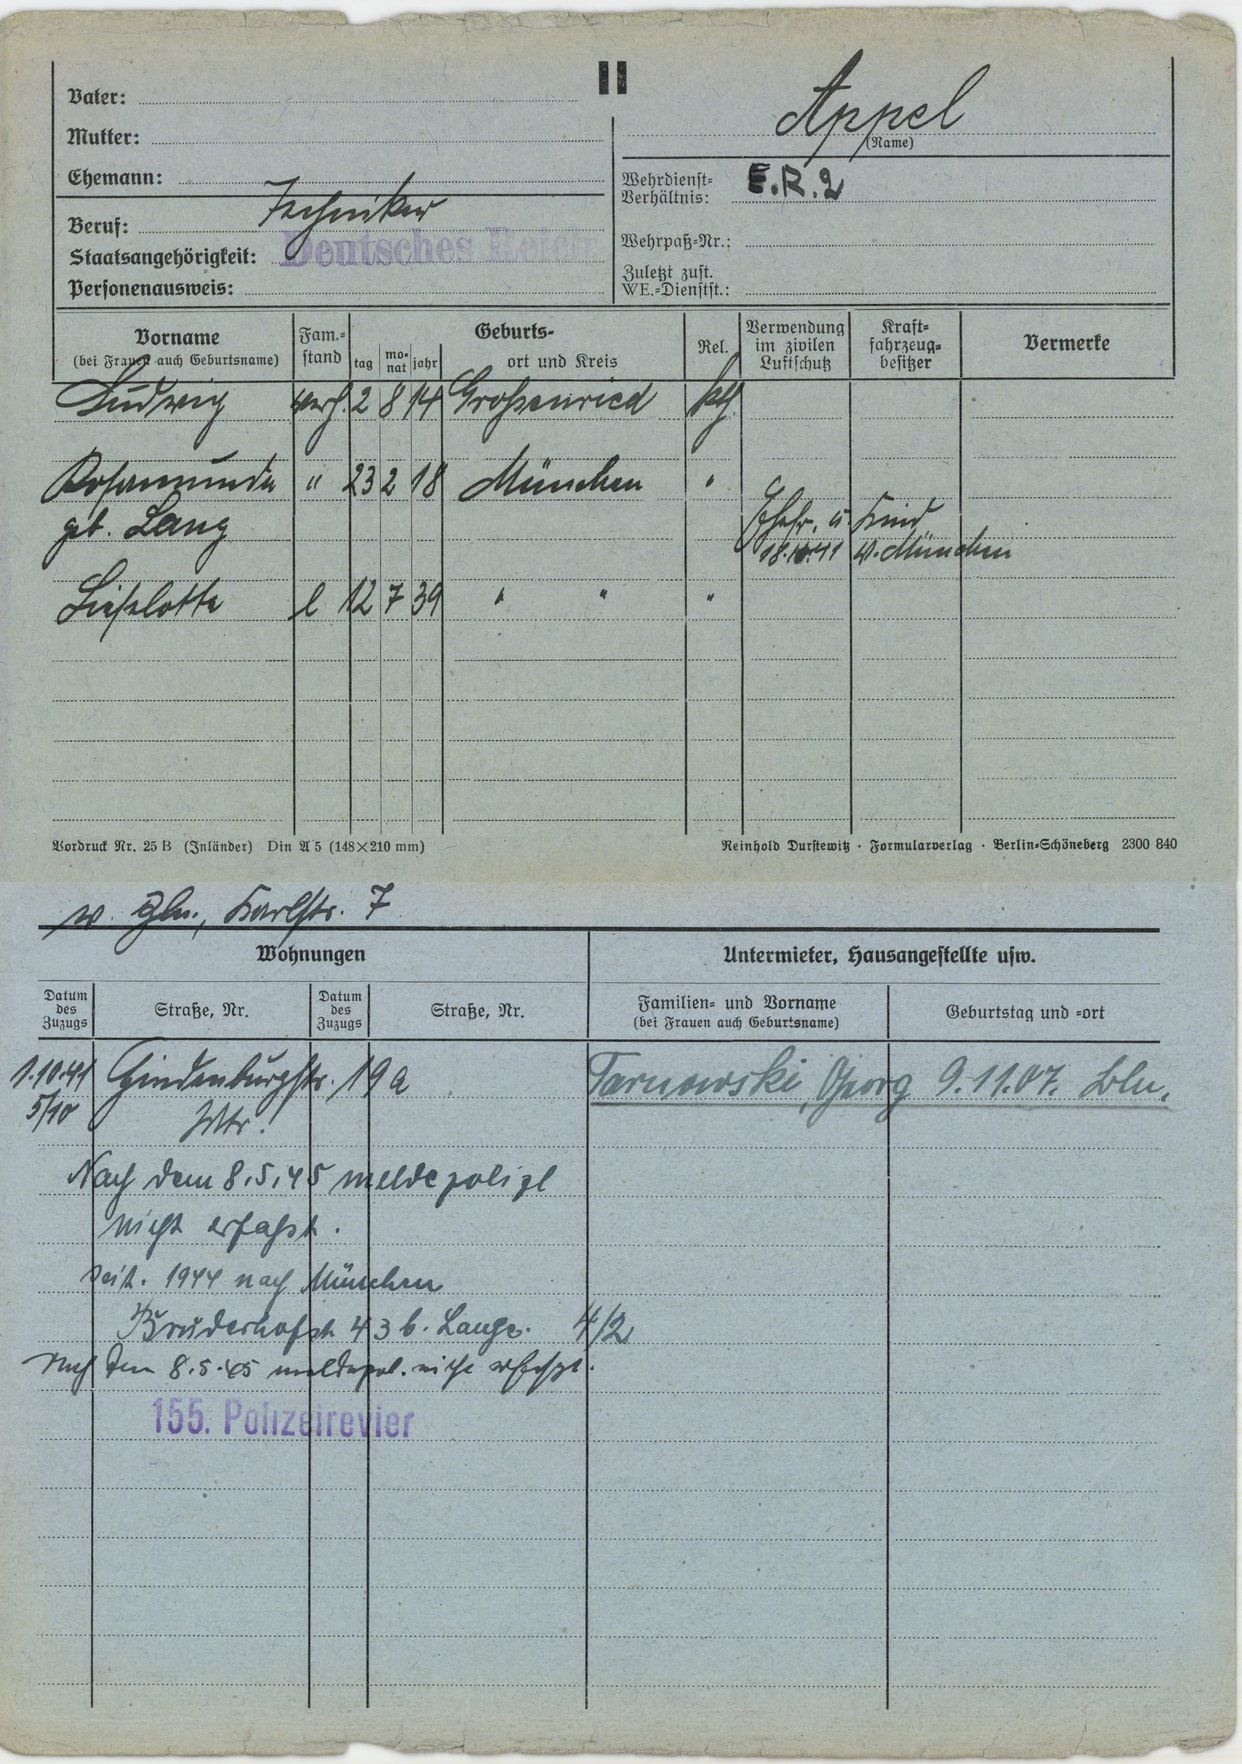
Appel